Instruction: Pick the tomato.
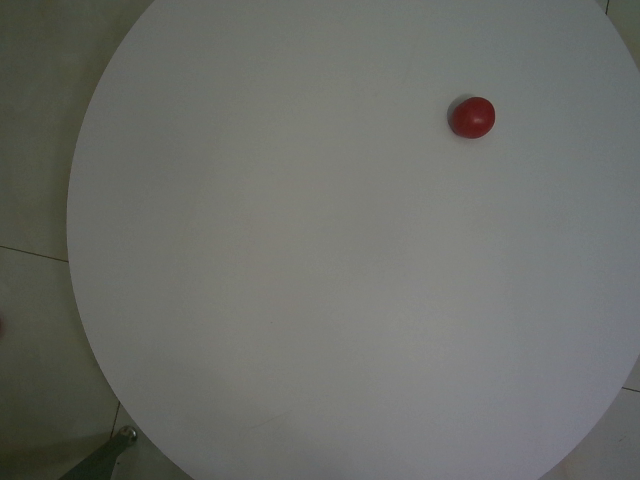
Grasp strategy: vertical